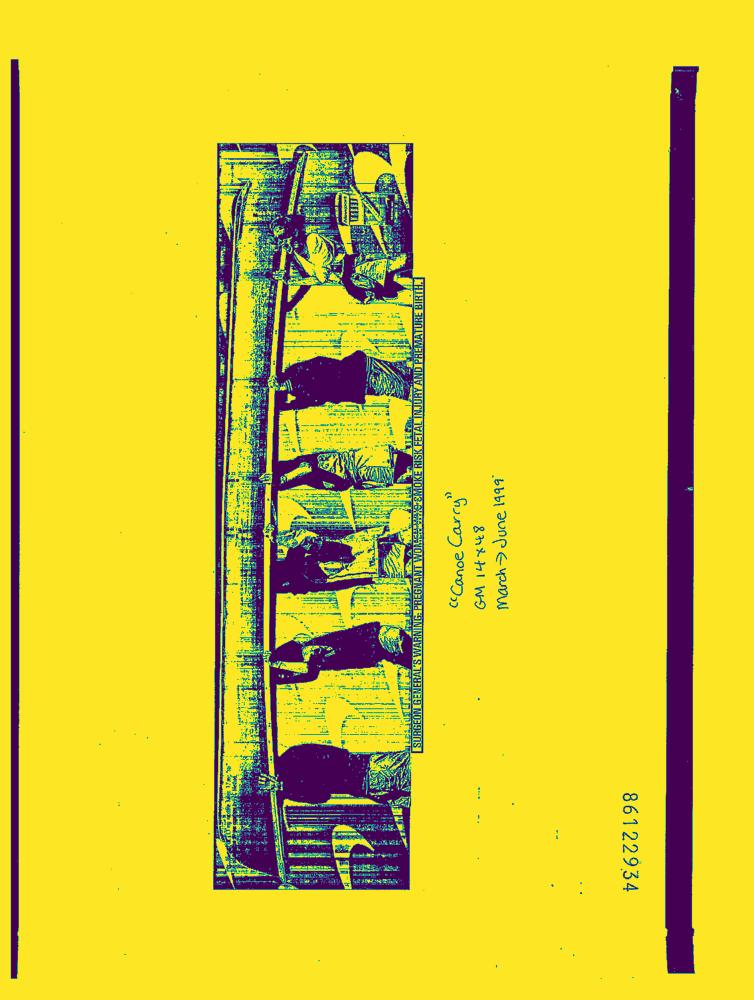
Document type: AD